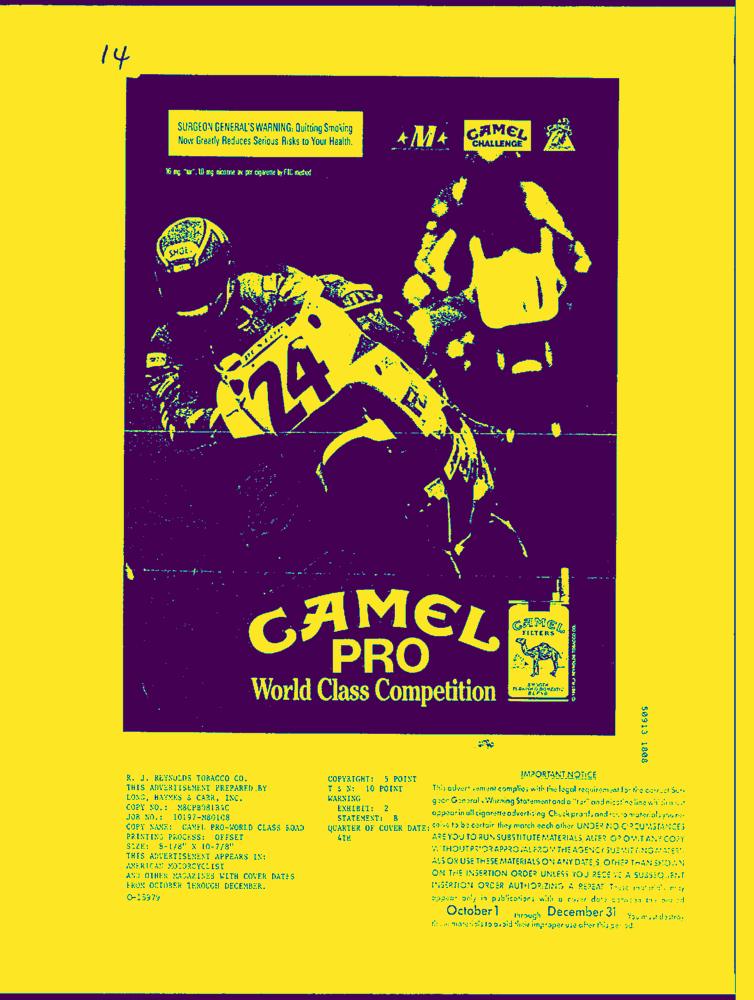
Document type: AD